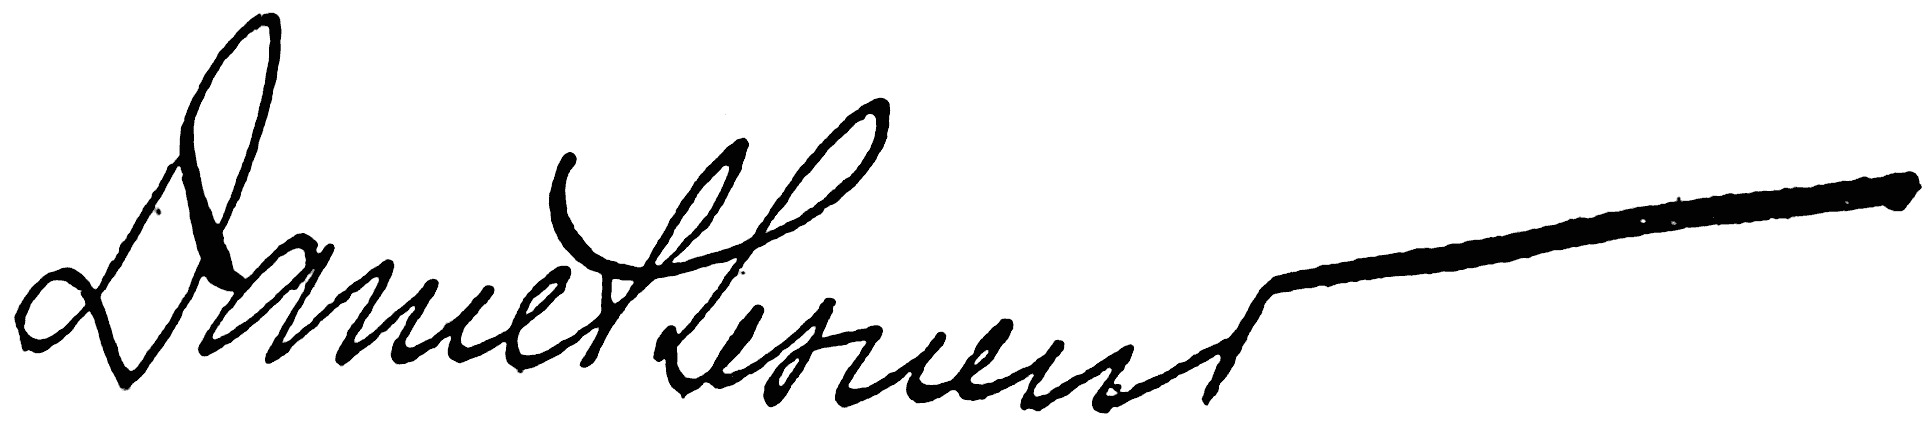
Signature of: jeanne lapauze